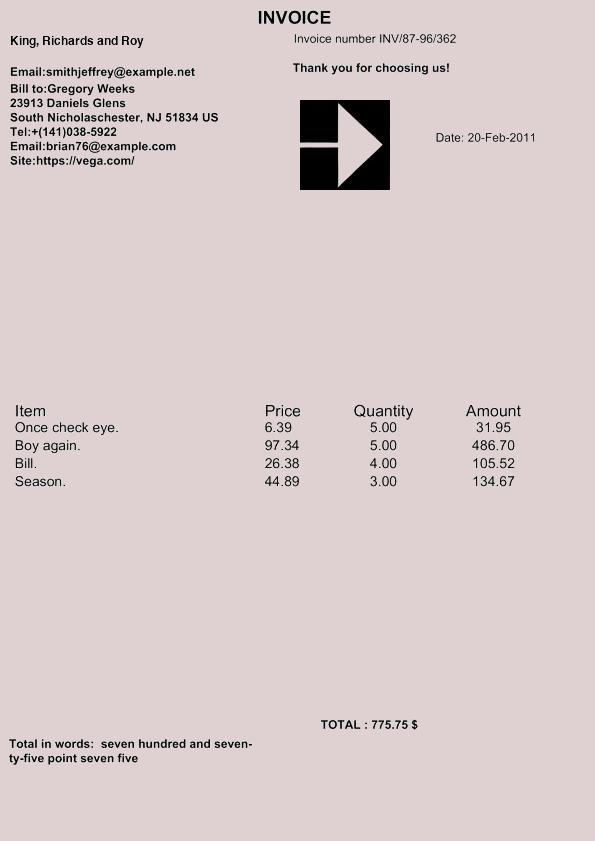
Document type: Invoice